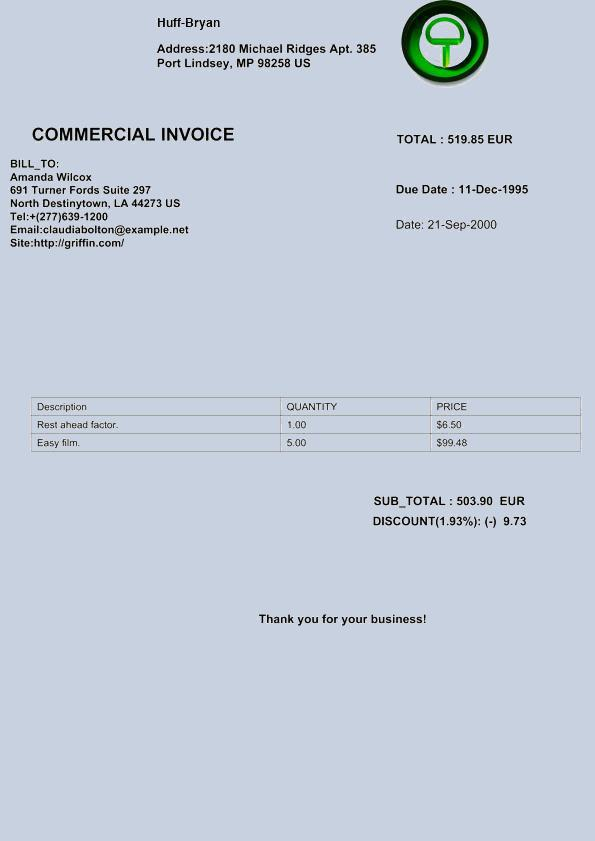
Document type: Invoice